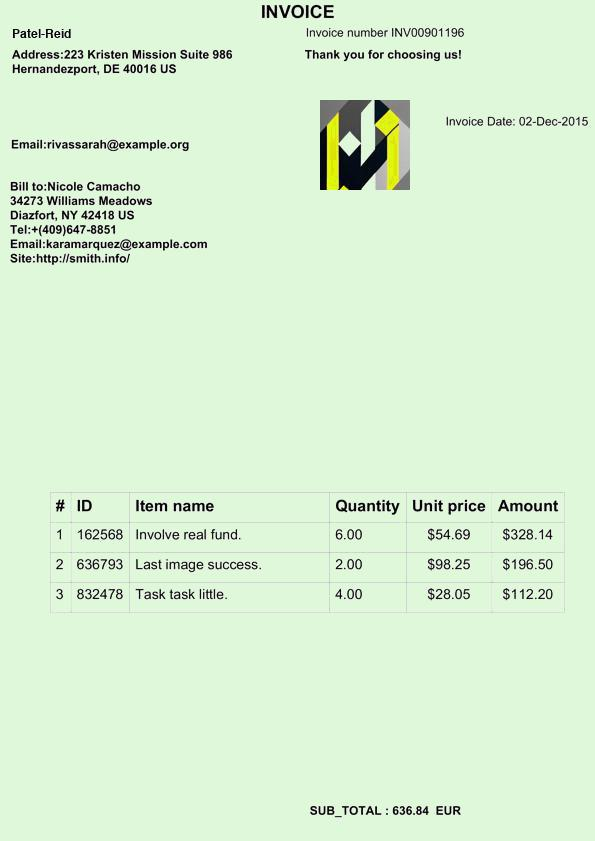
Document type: Invoice